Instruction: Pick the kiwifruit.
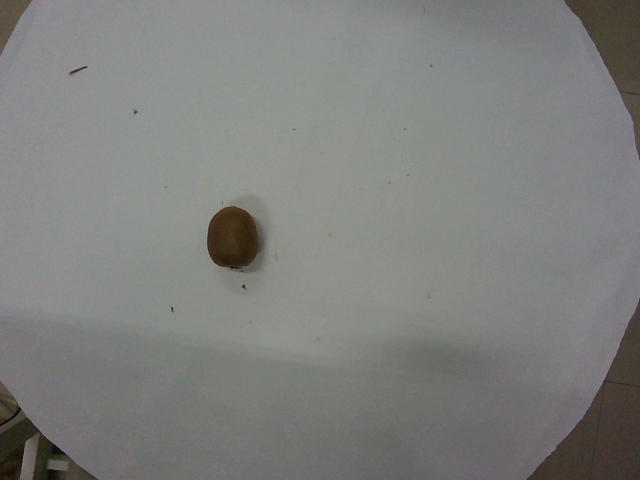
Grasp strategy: vertical